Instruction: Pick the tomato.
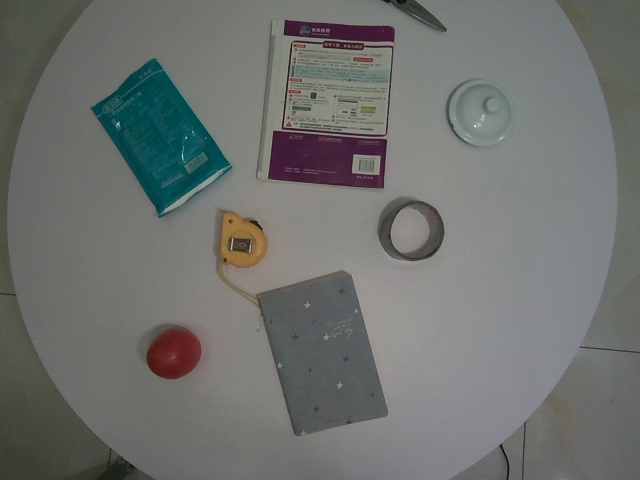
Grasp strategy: vertical